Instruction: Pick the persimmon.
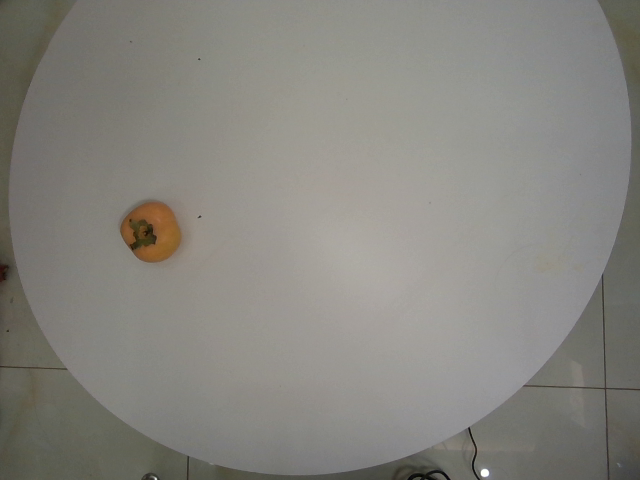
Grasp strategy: vertical